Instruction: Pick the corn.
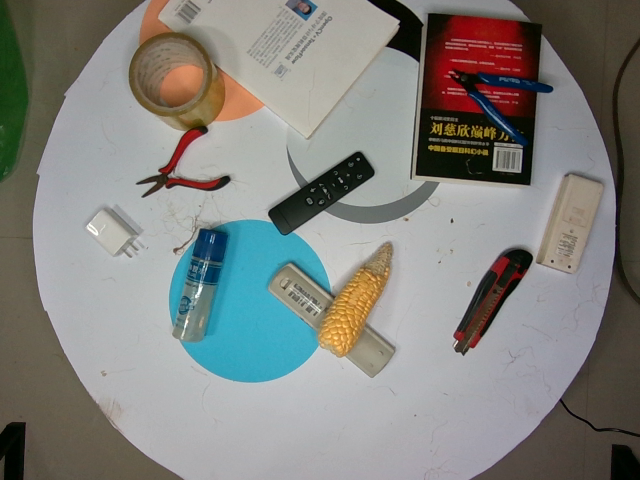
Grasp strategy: vertical